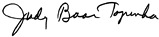
Signature of: judy baar topinka